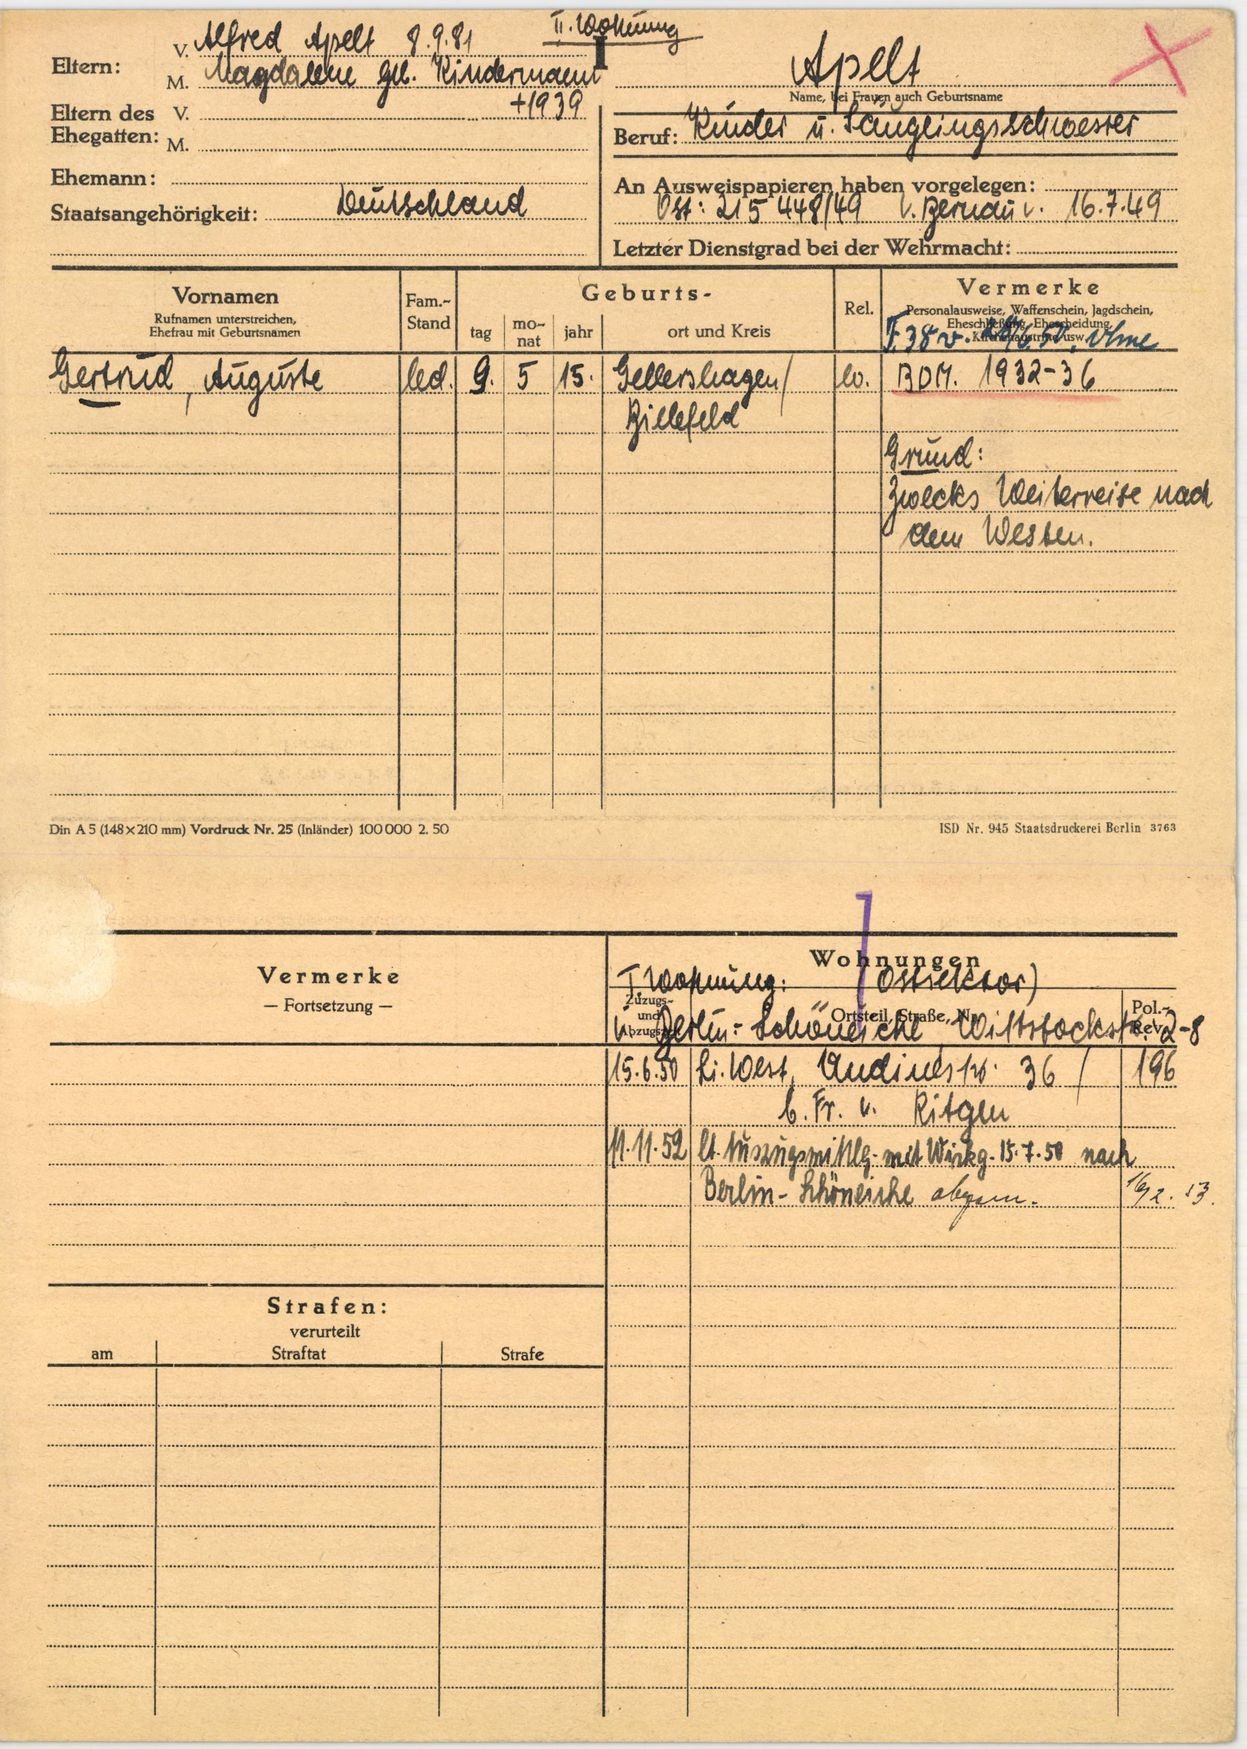
Apelt